Question: What are the imaging findings?
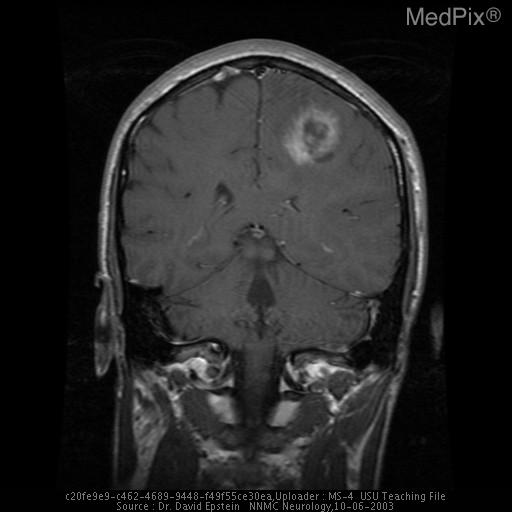
Answer: The imaging shows Solitary deep lesion with mild midline shift and patchy enhancement.  Abnormal white matter signal in the right hemisphere suggesting tumor extension across the corpus callosum. Increased white matter signal in left frontoparietal region with mild midline shift. Non enhancing cystic lesions are seen in the left parietal lobe.  There are areas of enhancement around the cystic lesion on post gad images consistent with small vessel proliferation. Severe edema is present and some increased white matter signal in the right hemisphere may represent tumor extension across the corpus callosum..